Question: What could the diagnosis suggest?
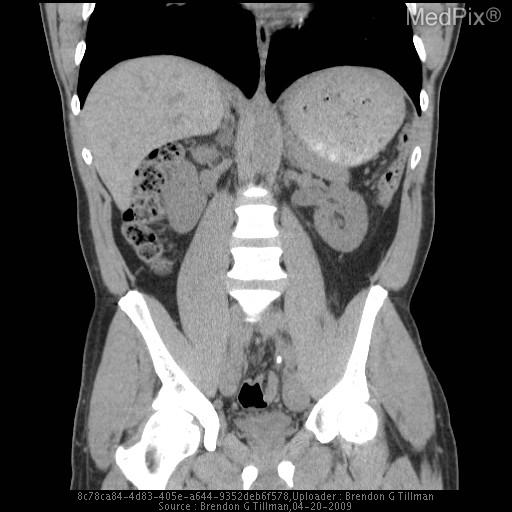
Answer: The possible diagnosis includes Ureterolithasis with obstruction
Neoplasm (TCC)
Peripelvic cysts
Preexisting perinephric fat stranding
Atherosclerotic calcifications
Phleboliths.